Question: What might the diagnosis be?
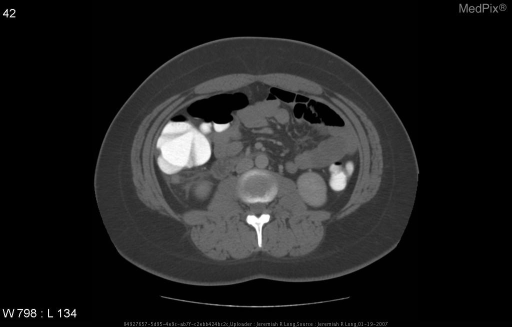
Answer: The possible diagnosis includes Acute appendicitis.